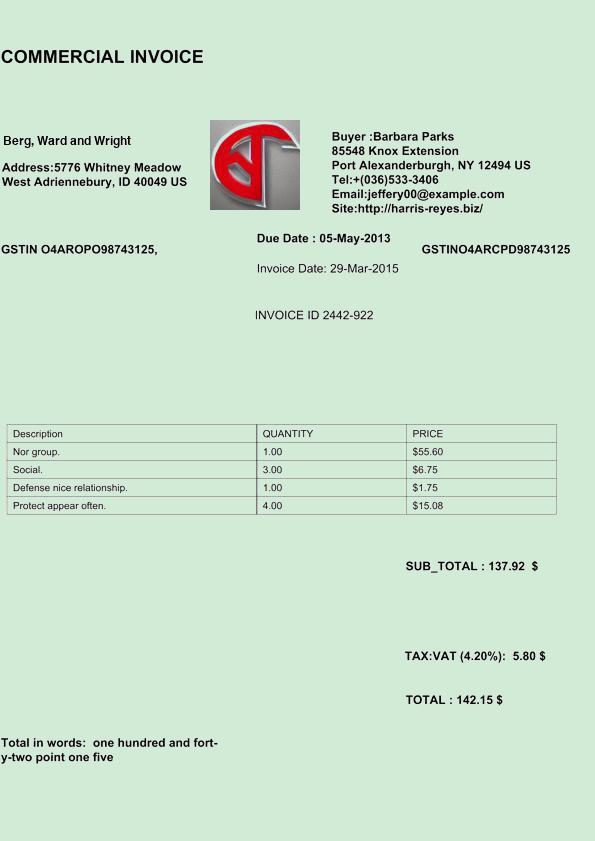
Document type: Invoice